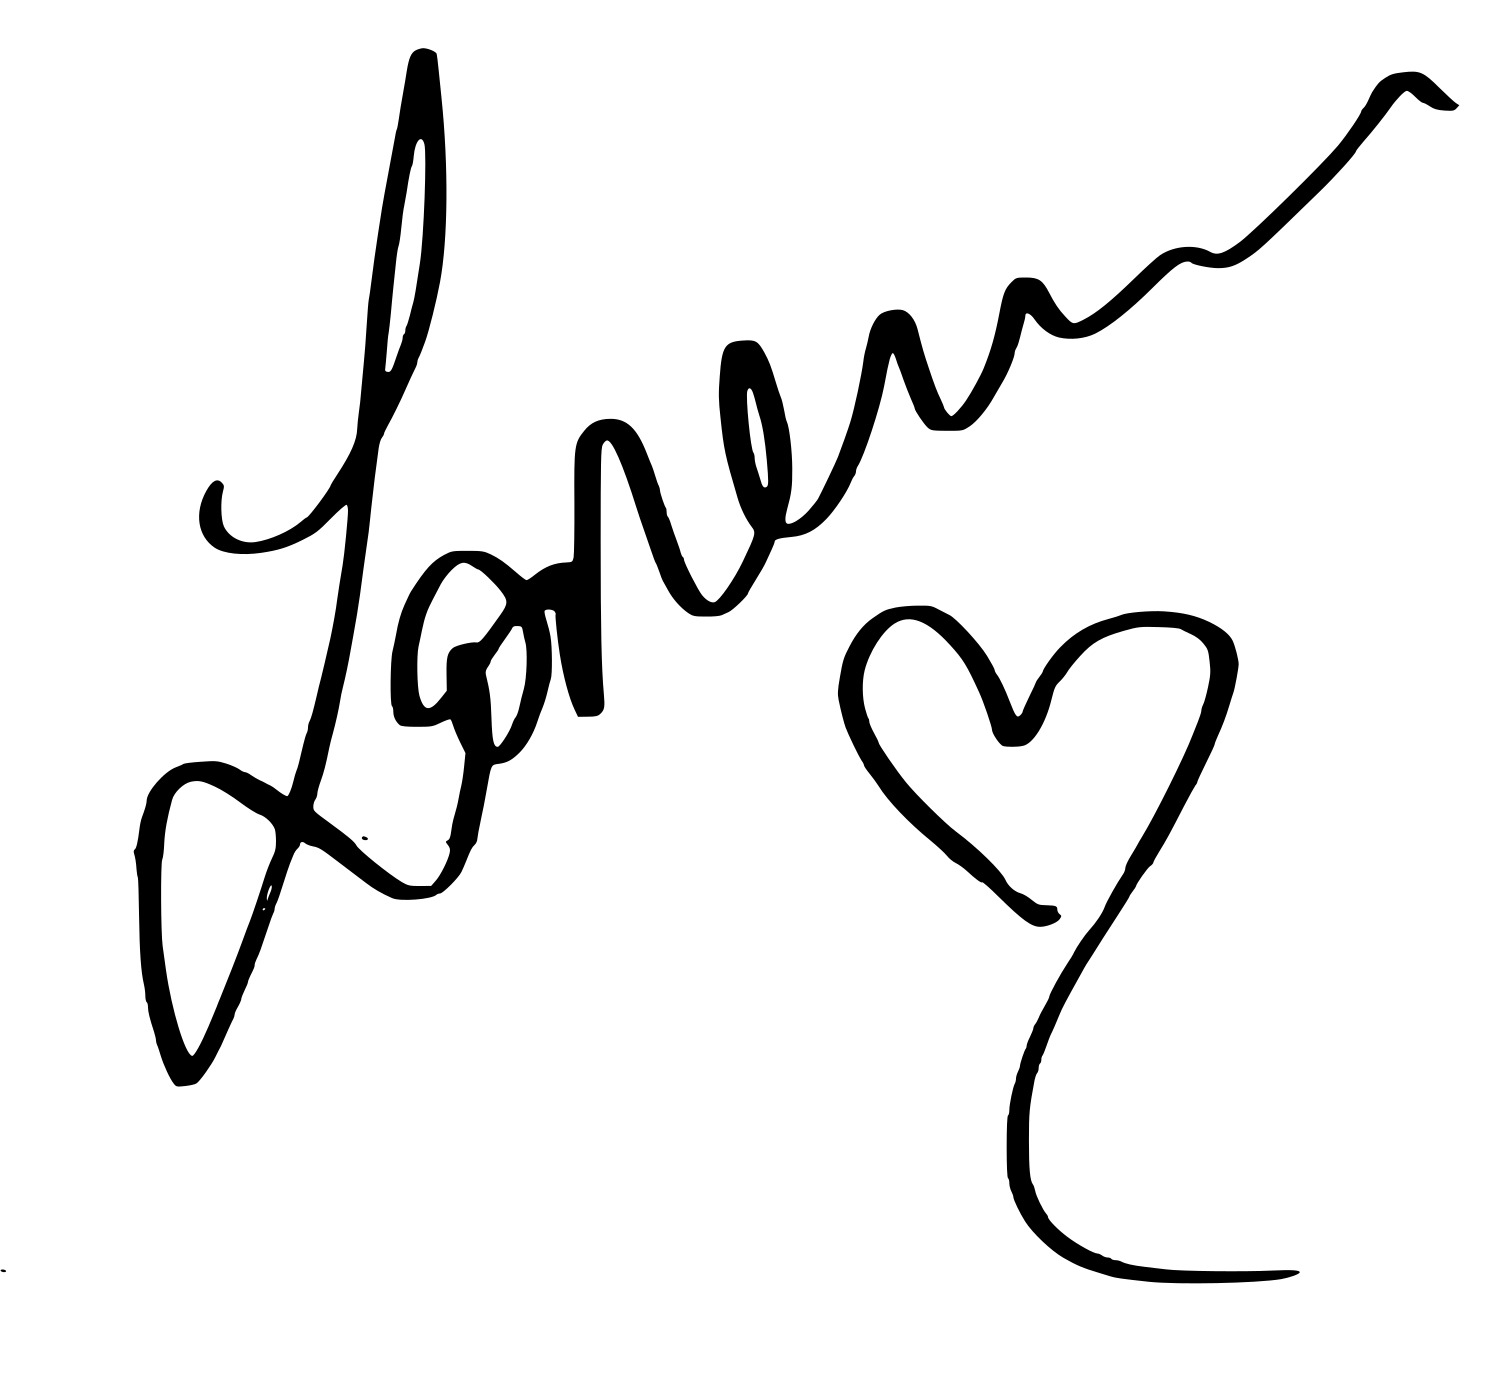
Signature of: loreen